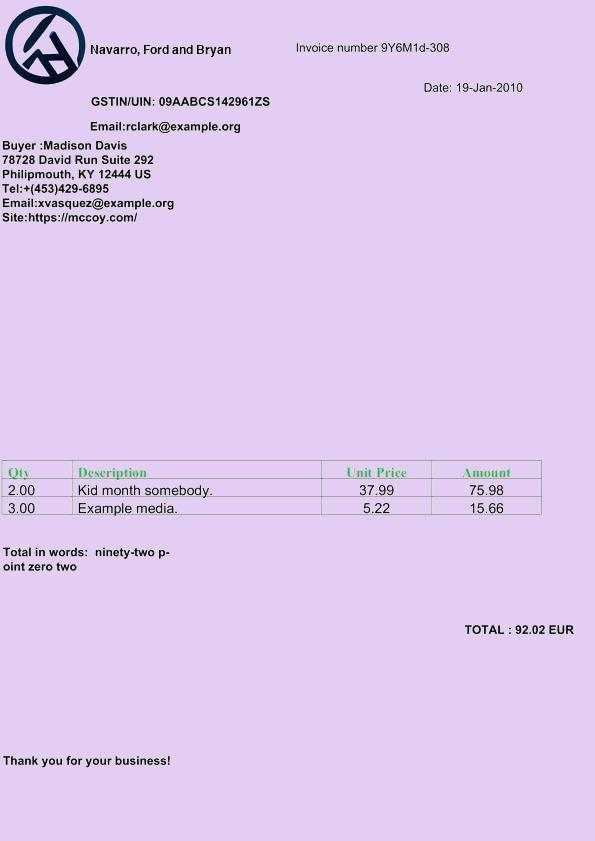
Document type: Invoice